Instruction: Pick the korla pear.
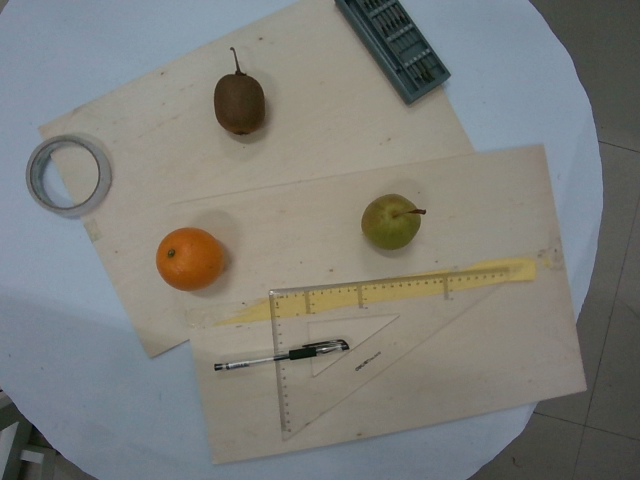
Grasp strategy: vertical